Question: Describe the condition in detail:
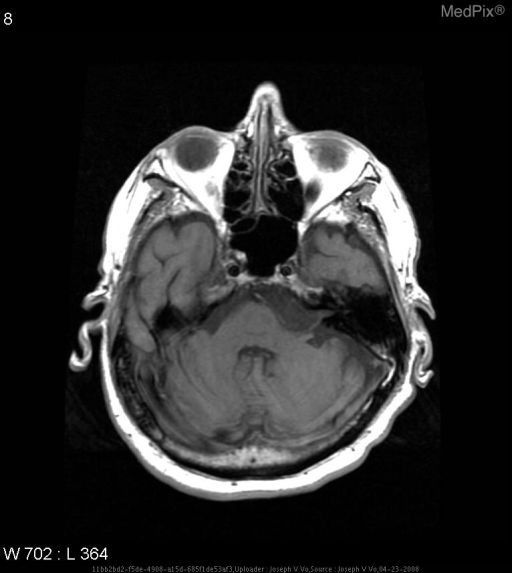
Answer: The disease is discussed as: Epidermoids, or cholesteatomas, are the most common congentital or embryonal CNS tumor.  Some sources state that they account for as little as 0.3% to as much as 1.8% of tumors.  During the third and fifth week of fetal development during the closure of the neural tube, epidermoids derive from the ectopic inclusions of epithelial cells.  If the cells have less cell differentiation, they result in dermoid tumors instead of epidermoid tumors.  The epithelial lesions grow at a rate similar to skin cells, and as a result, cause a very slow symptomatic onset.

They usually arise in the suprasellar region, the skull base, brainstem, or cerebellopontine angle.  Recent literature suggests that epidermoid tumors have mostly been found at the cerebellopontine angle (37.3%) and in the parasellar region (30%), growing by spreading in the subarachnoid space of the basal cisterns.  They rarely develop into malignant processes.

Epidermoids have a pearly appearance and are well circumscribed and encapsulated.  The epidermoids that are hypodense on CT may contain a soft, waxy material that consists of cholesterol crystals.  The hyperintense epidermoids on the other hand are mostly cystic and contain fluid of various colors.  Other sources suggest that the inner material is due to the progressive desquamation and breakdown of keratin.

Symptoms associated with epidermoids usually appear after the second decade of life.  These symptoms are caused by displacement of adjacent vascular and neural structures.  The most frequent presenting symptom is trigeminal neuralgia.  Other symptoms that can occur are similar to those caused by acoustic neuroma like vertigo, asymmetric hearing loss, and unilateral tinnitus.  If the lesion gets very large, symptoms like headache, nausea, vomiting, diplopia, and ataxia, or symptoms of increased intracranial pressure and hydrocephalus can develop.

On imaging, most epidermoid tumors show a distinctive MRI appearance.  They are usually hypointense on T1 MRI and hyperintense on T2 MRI.  On T1, they can also show a characteristically marbled inner pattern.  Diffussion-weighted imaging can provide additional information by showing a clear, hyperintense signal.  On CT, an epidermoid can appear as a well-defined lobulated hypodense mass.

Treatment is surgical resection with radical removal of the tumor capsule.